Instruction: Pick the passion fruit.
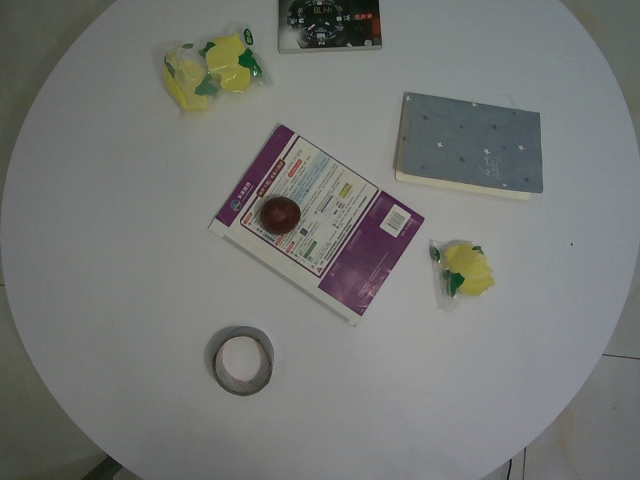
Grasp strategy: vertical